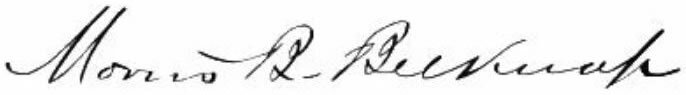
Signature of: morris b belknap